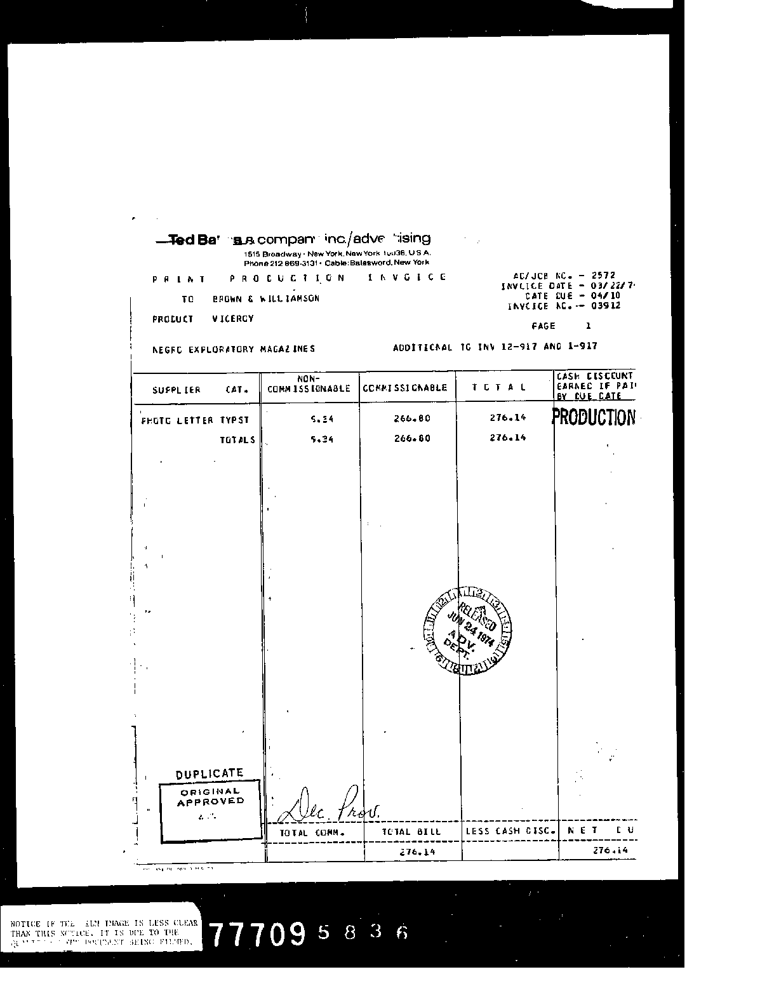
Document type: Invoice